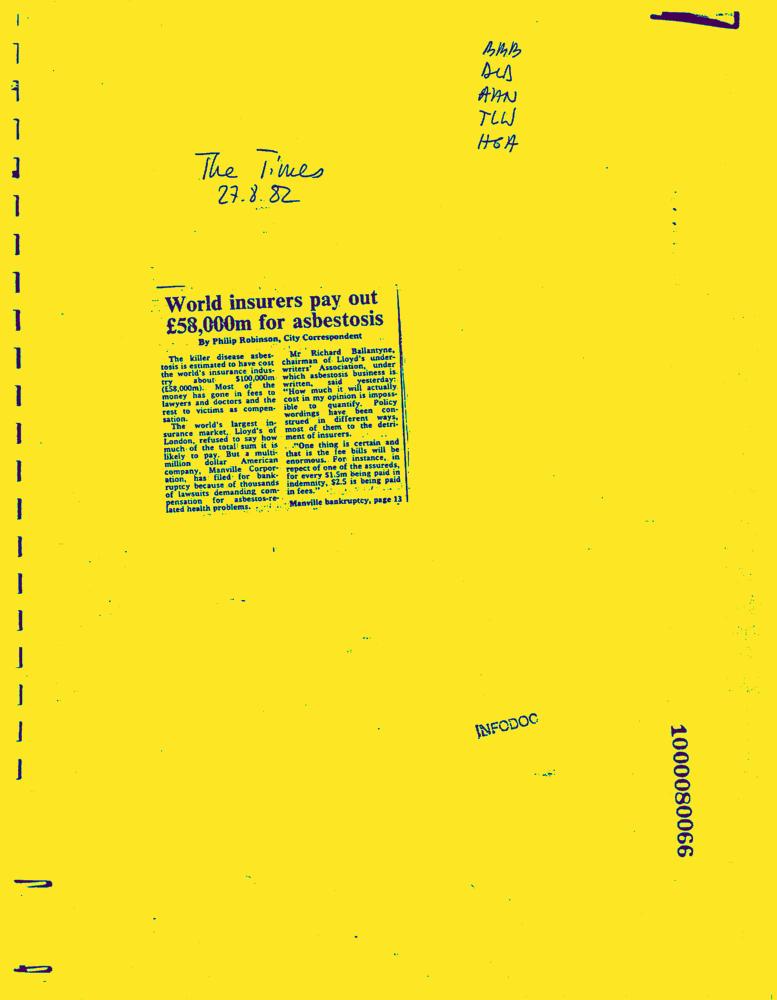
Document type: News-Article